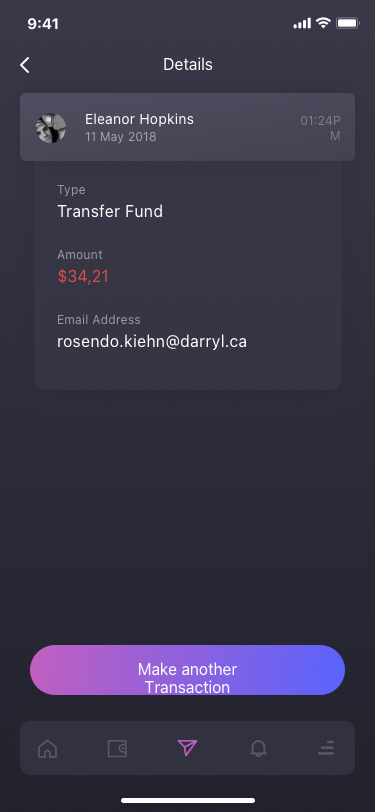
Text in this UI design:
Make another Transaction
Eleanor Hopkins
01:24PM
11 May 2018
Details
rosendo.kiehn@darryl.ca
Email Address
Transfer Fund
Type
Amount
$34,21